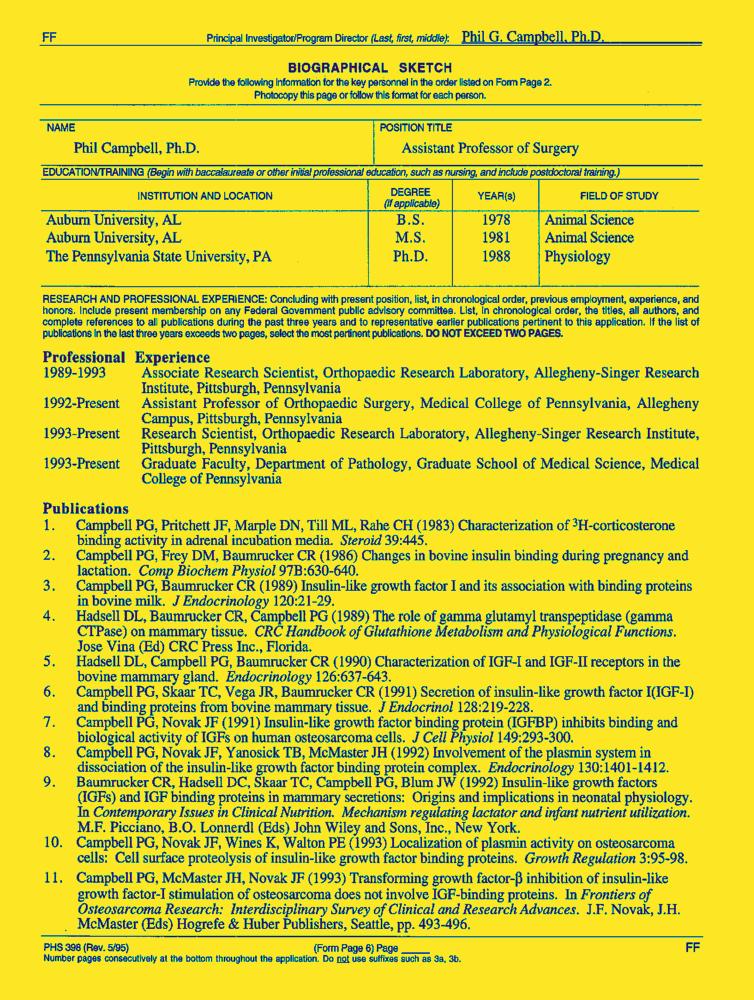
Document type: Resume-Doc